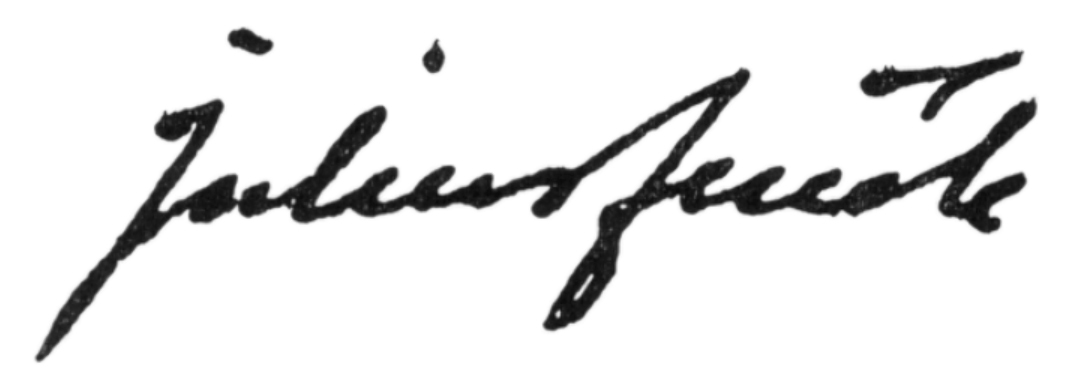
Signature of: julius fučík